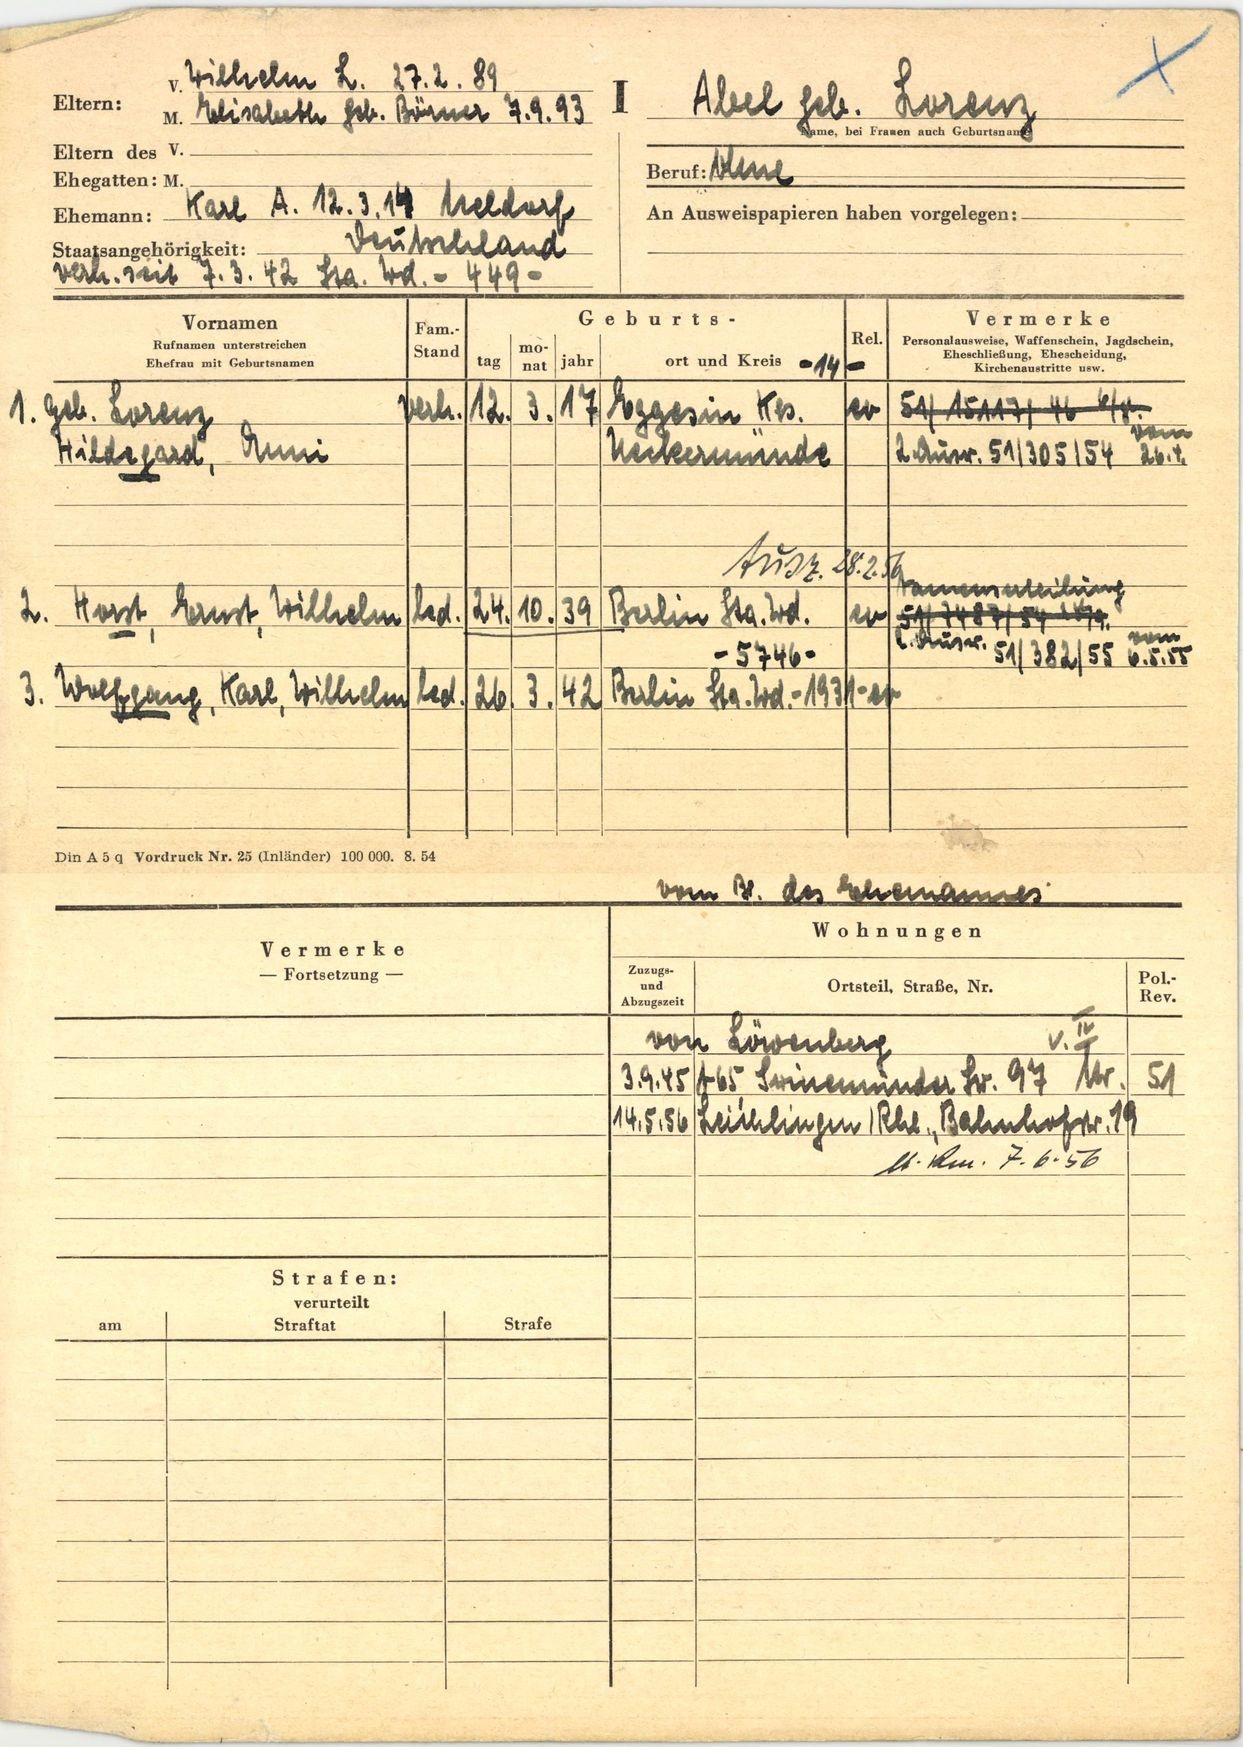
Abel geb. Lorenz